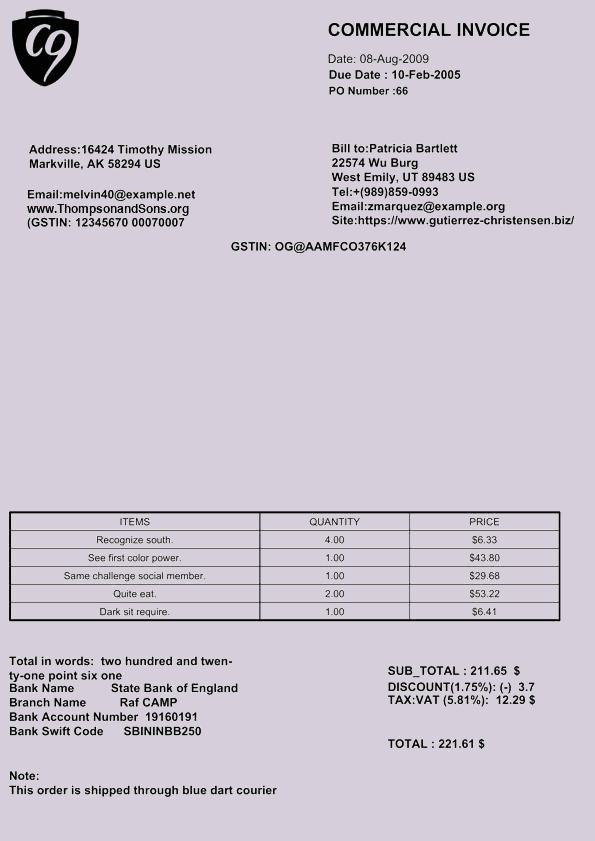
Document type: Invoice